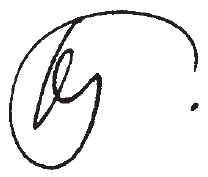
Signature of: georgios kaminis